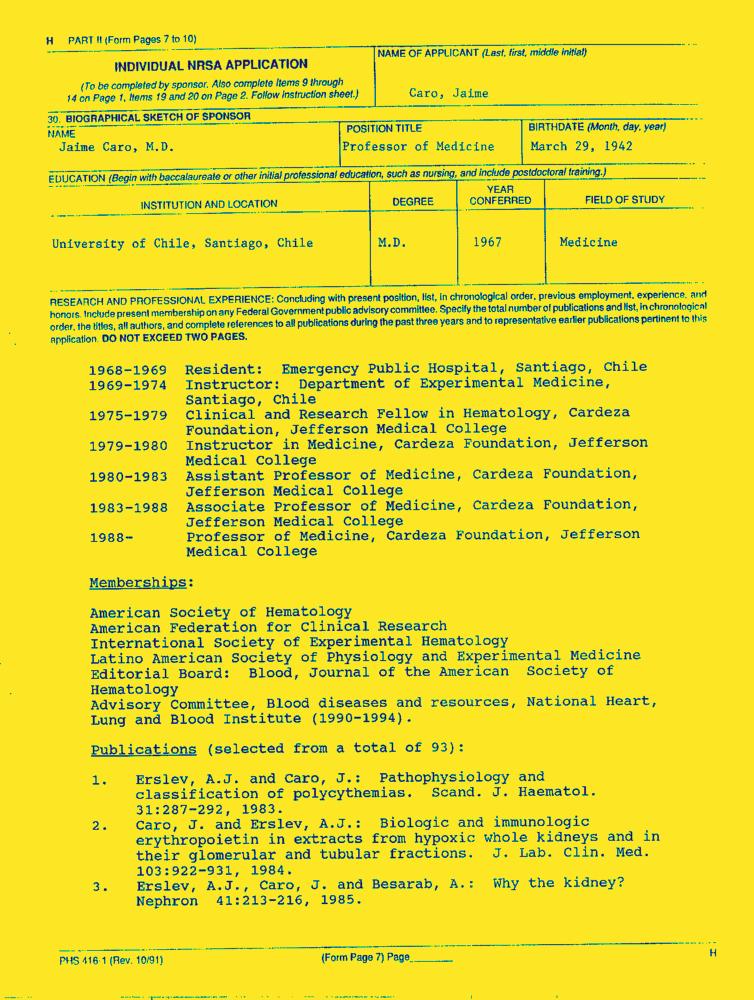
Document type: Resume-Doc